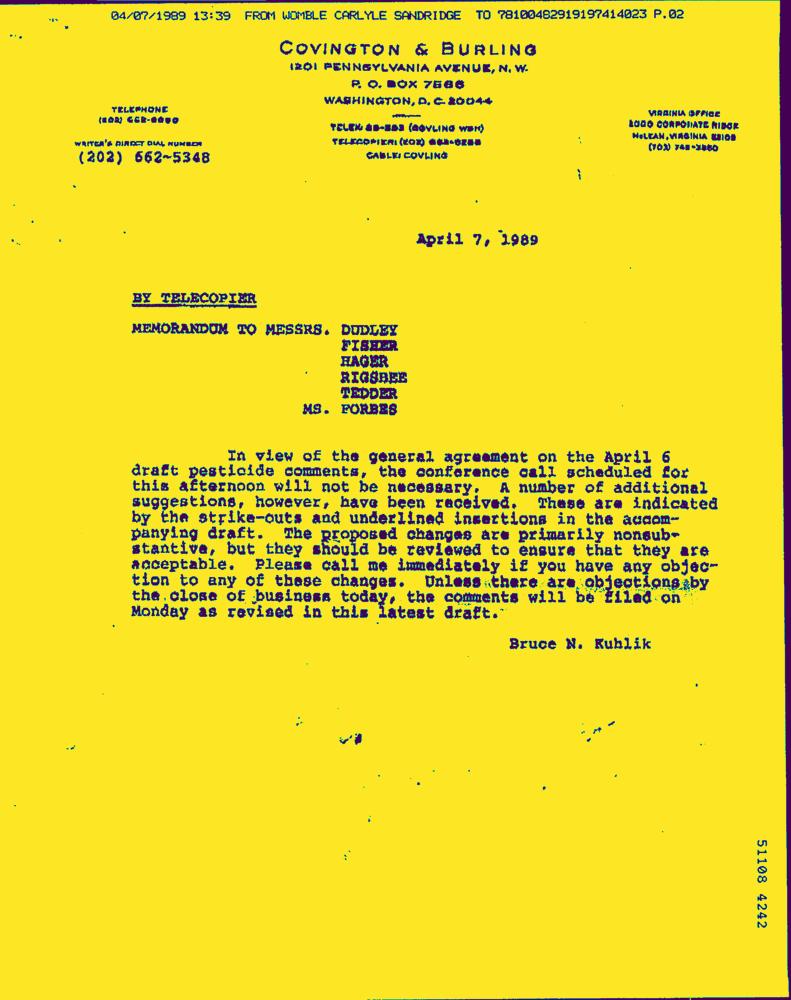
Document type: Letter-Doc